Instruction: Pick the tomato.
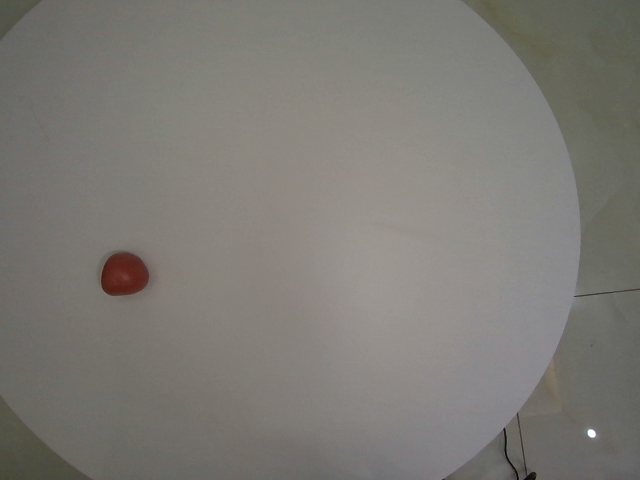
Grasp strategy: vertical